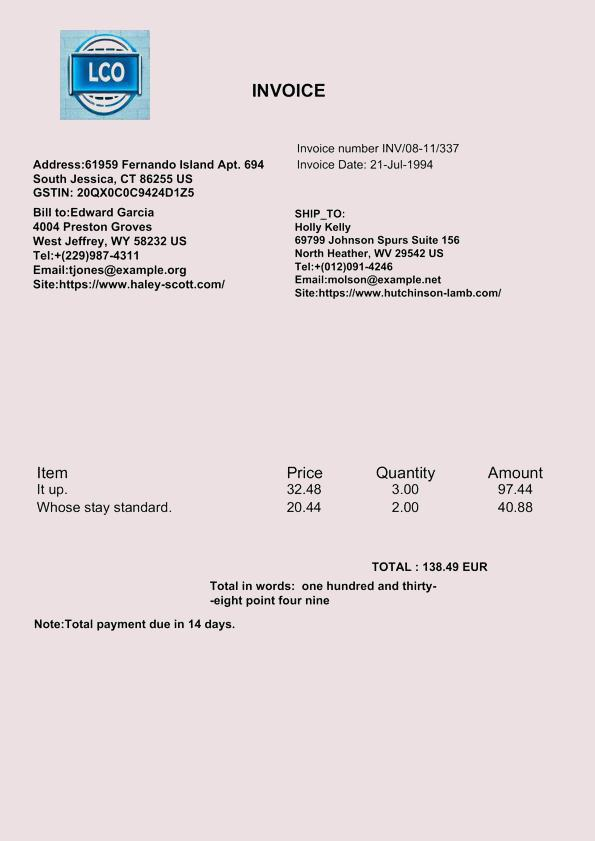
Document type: Invoice